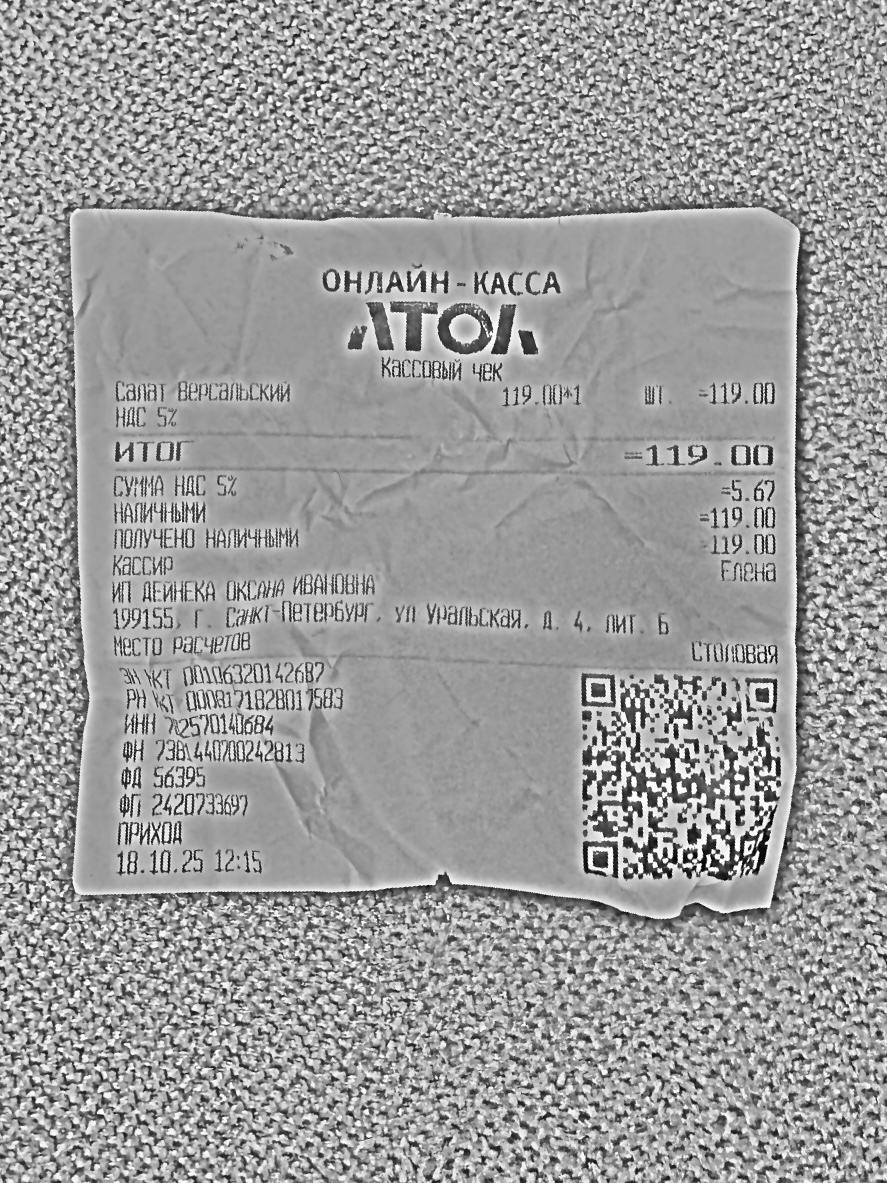
Продавец: ИП ДЕЙНЕКА ОКСАНА ИВАНОВНА
ИНН: 782570140684
Дата: 18.10.25
Товары: Салат Версальский
Количество: 1
Цена: 119.00
Сумма: 119.00
Итого: 119.00